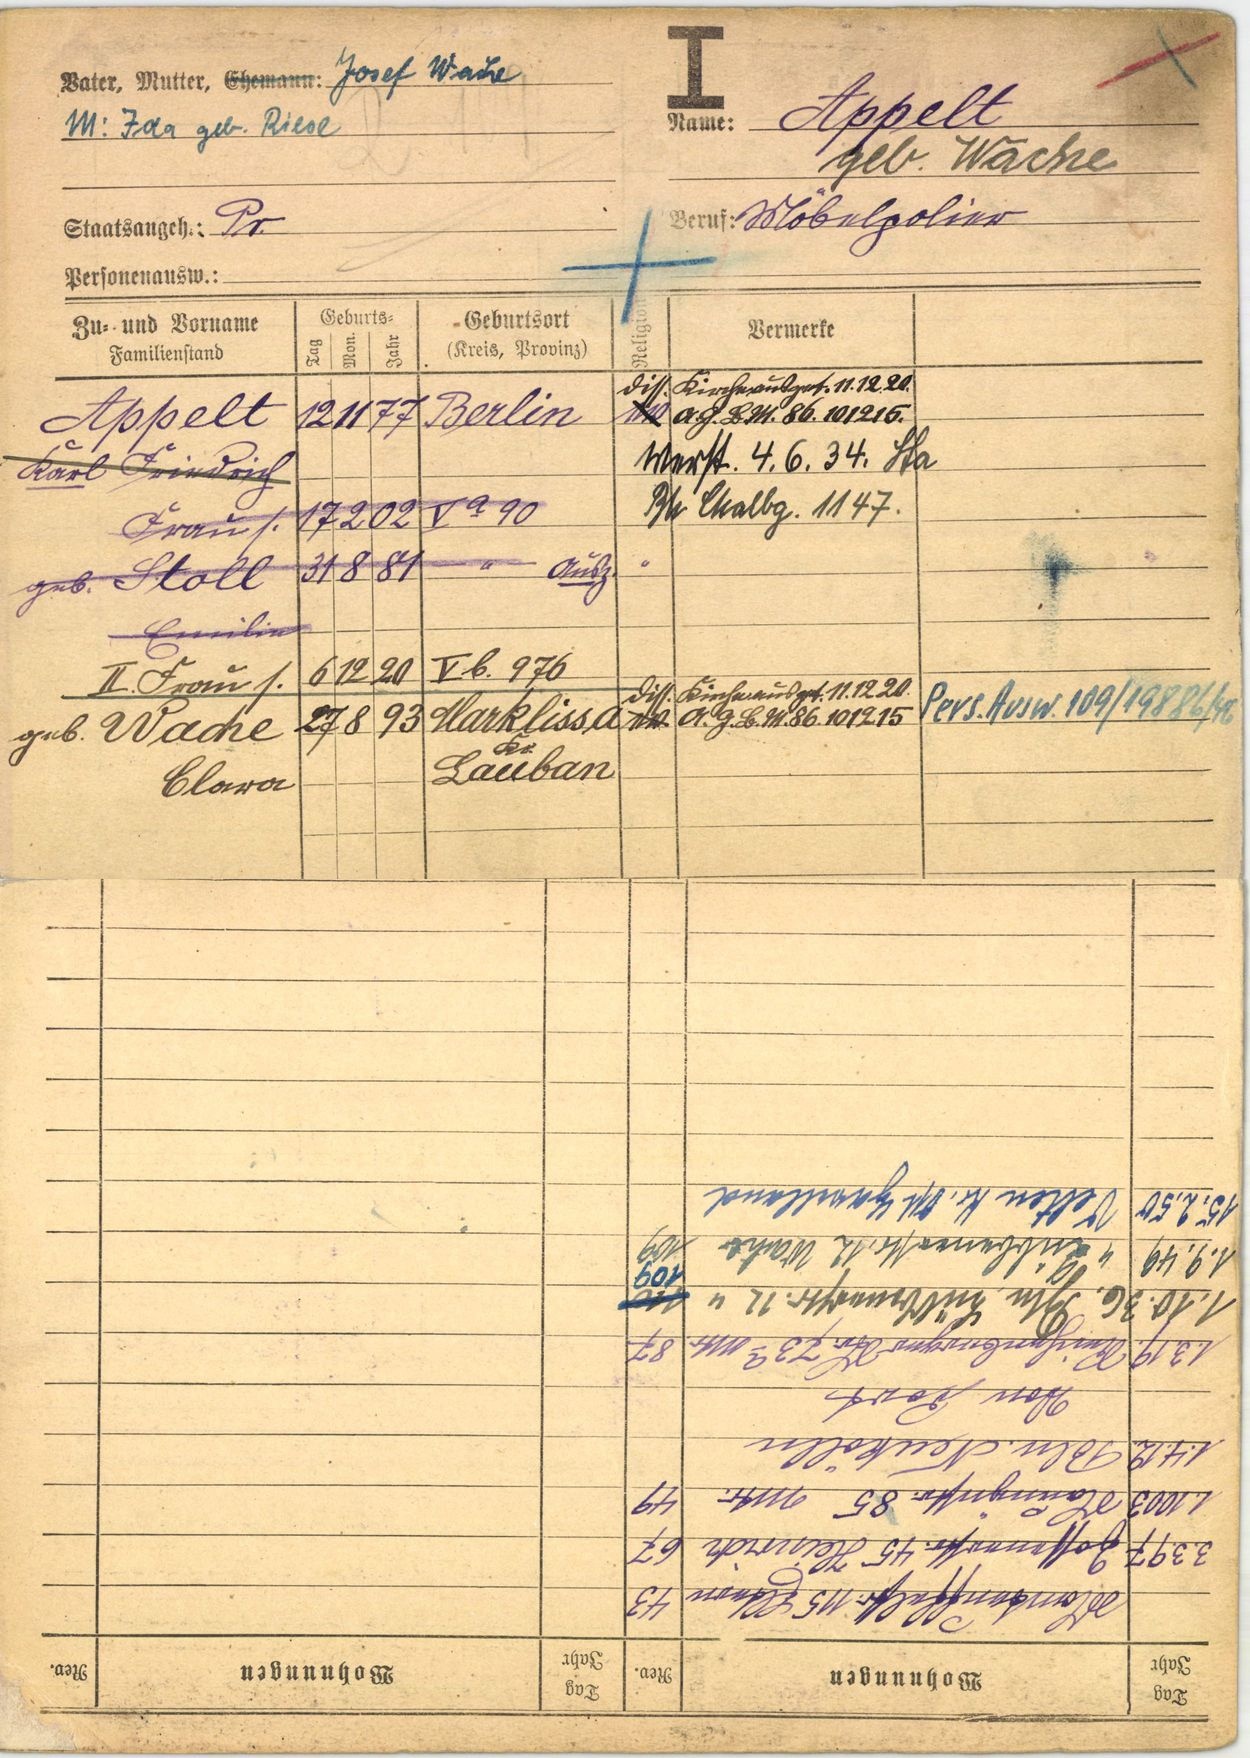
Appelt
geb. Wache